Question: Talk about the condition:
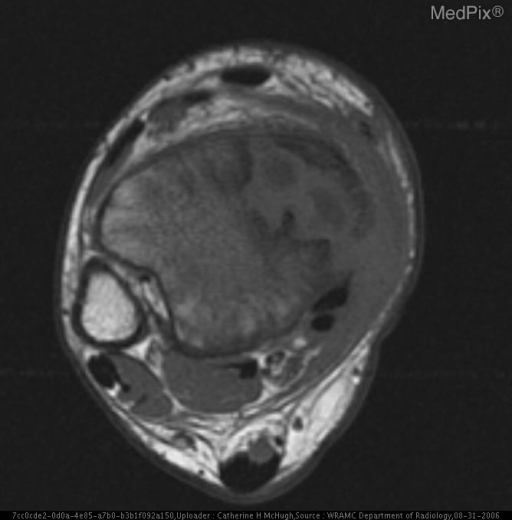
Answer: The disease is discussed as: Osteomyelitis may result from open injury to bone and surrounding soft tissue, from hematogenous and local spread from adjacent tissues and as a postoperative complication(1). The specific organism isolated in bacterial osteomyelitis is often associated with the age of the patient or a common clinical scenario (i. e., trauma or recent surgery). Staphylococcus aureus is implicated in most patients with acute hematogenous osteomyelitis. Staphylococcus epidermidis, S. aureus, Pseudomonas aeruginosa, Serratia marcescens and Escherichia coli are commonly isolated in patients with chronic osteomyelitis.

Treatment generally involves clinical evaluation, imaging evaluation for disease extent, laboratory determination of microbial etiology and susceptibilities, antimicrobial therapy and, if necessary, debridement, dead-space management and stabilization of bone.  Localized bone pain, erythema and drainage around the affected area may be present. The cardinal signs of subacute and chronic osteomyelitis include draining sinus tracts, deformity, instability and local signs of impaired vascularity, range of motion and neurologic status.

When there is clinical suspicion for osteomyelitis after physical examination and history, baseline radiographs should be performed followed by magnetic resonance imaging when available to define the extent of osteomyelitis and cellulitis. When MRI is not available, bone scans are useful for determining the extent of the infection. Laboratory tests may show leukocytosis (especially in the acute presentation) and elevations in the erythrocyte sedimentation rate and C-reactive protein level may be noted. Blood cultures are positive in as high as one-half of children with acute osteomyelitis.

In acute osteomyelitis, the radiographs may be negative or may show only soft tissue swelling and periosteal reaction. Evidence of medullary destruction may not appear until approximately two weeks after the onset of infection. Positive radiographic findings, when present include osteolysis, periosteal reaction and sequestra (segments of necrotic bone separated from living bone by granulation tissue).

A bone abscess found during the subacute or chronic stage of hematogenous osteomyelitis is known as a Brodie's abscess.  Magnetic resonance imaging (MRI) is the most sensitive test for evaluating osteomyelitis and the areas of osteomyelitis and cellulitis show high signal intensity on T2-weighted MR images enhancement on postcontrast T1-weighted MR images.